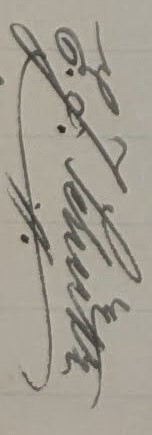
Signature of: q123456927